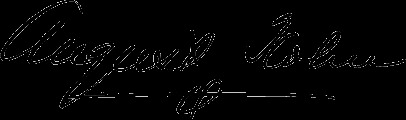
Signature of: august kohn